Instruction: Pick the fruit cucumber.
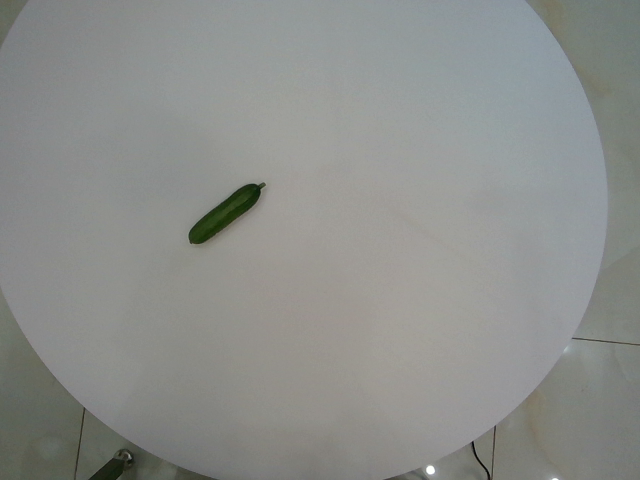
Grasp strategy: vertical